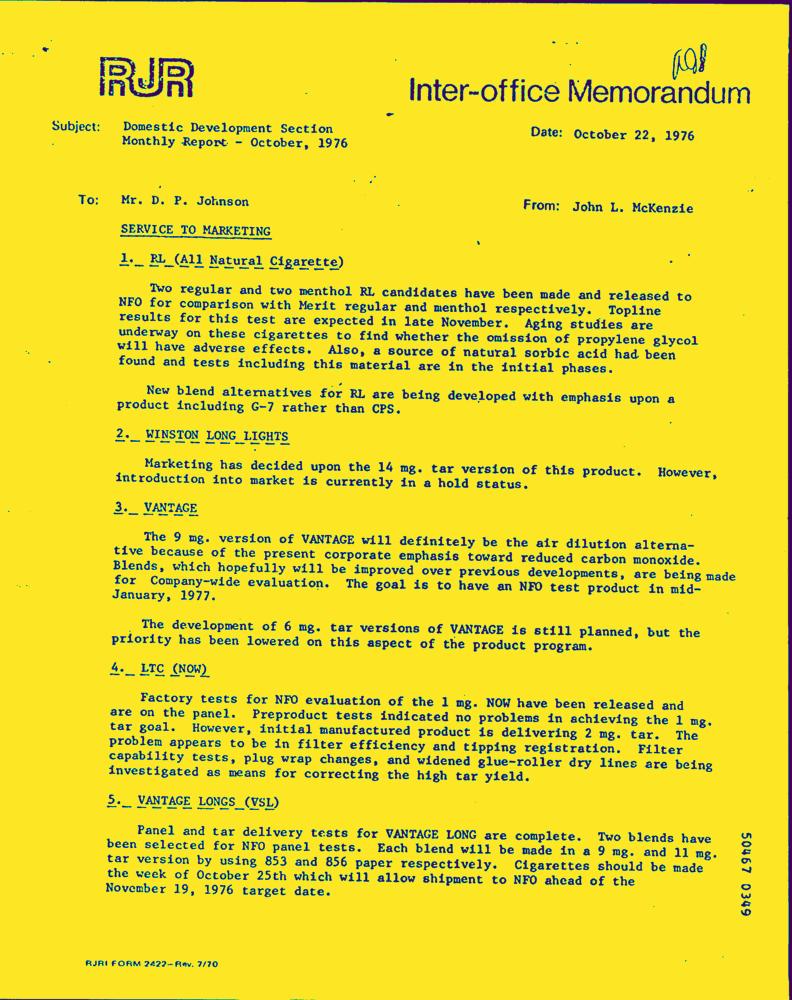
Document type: Letter-Doc